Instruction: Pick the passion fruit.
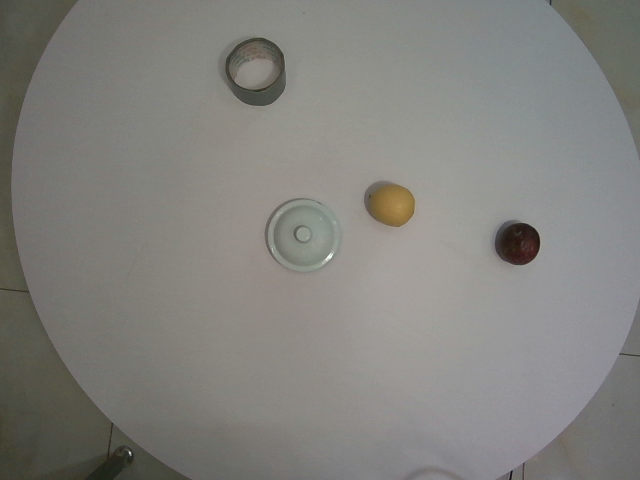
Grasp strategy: vertical